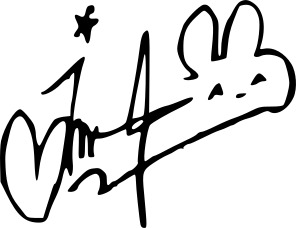
Signature of: jinan safa safira